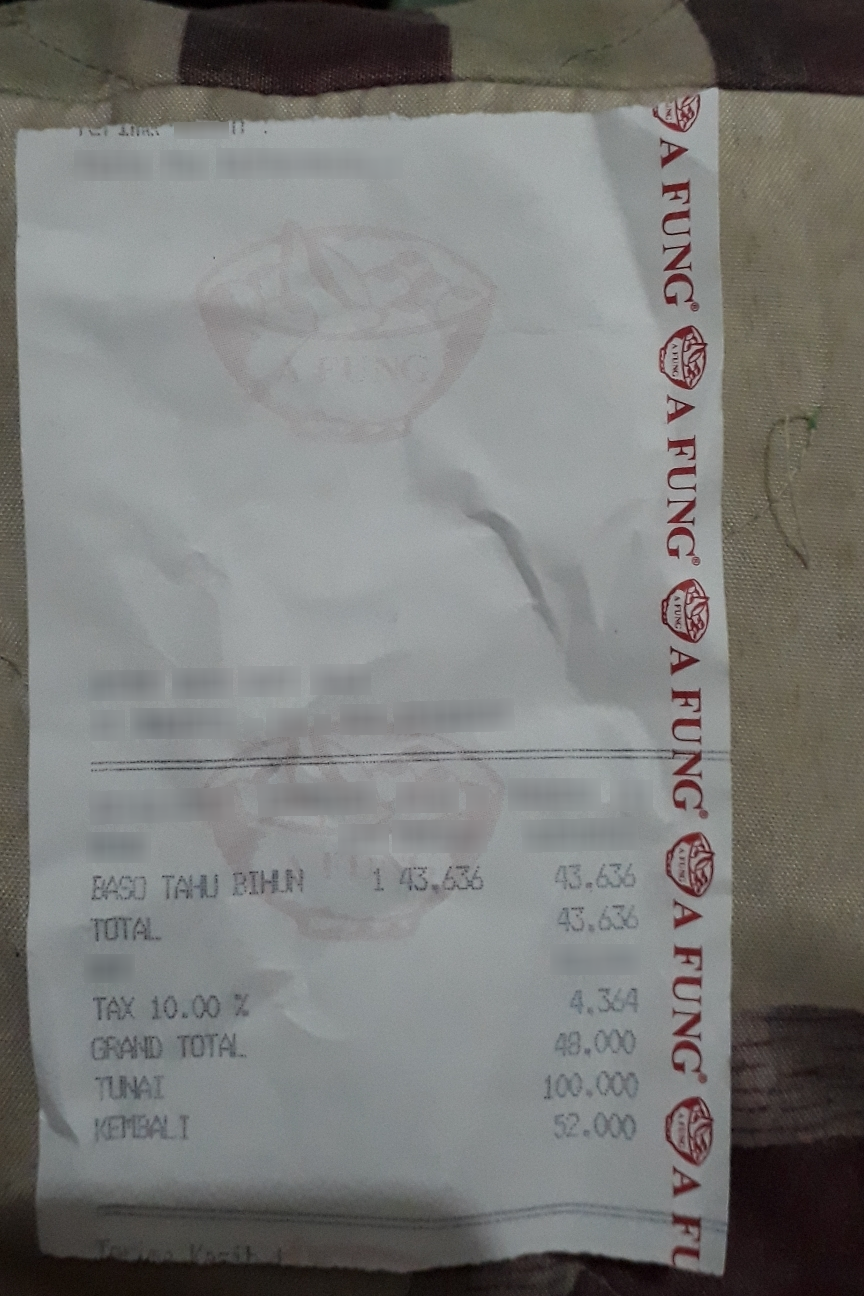
Extraction:
receipt: line_items: name: BASO TAHU BIHUN
price: 43.636
qty: 1
subtotal: 43.636
tax: 4.364
total: 48.000